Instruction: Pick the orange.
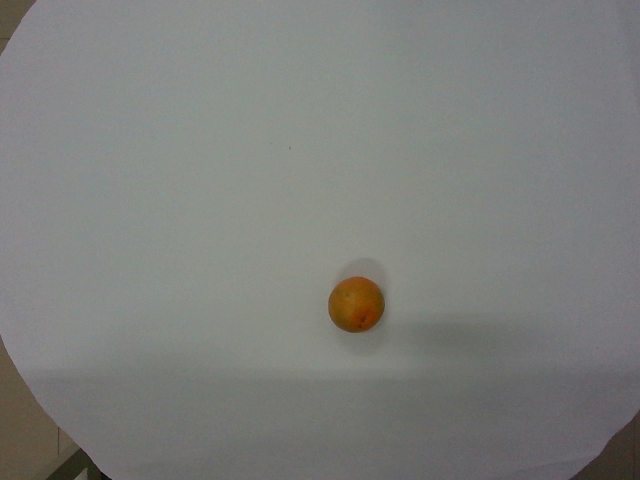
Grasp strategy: vertical